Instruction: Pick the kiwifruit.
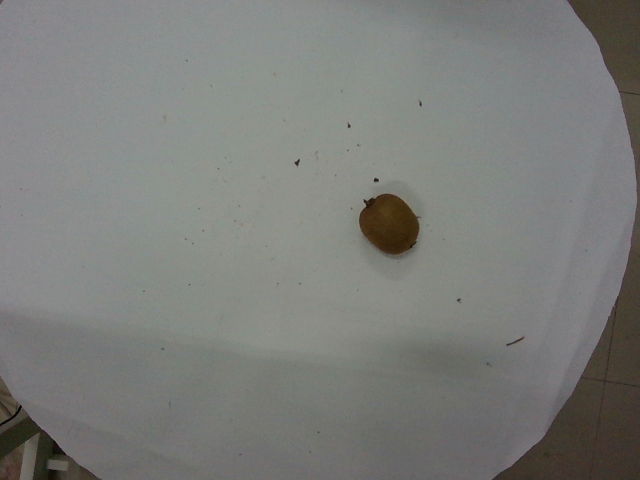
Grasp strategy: vertical